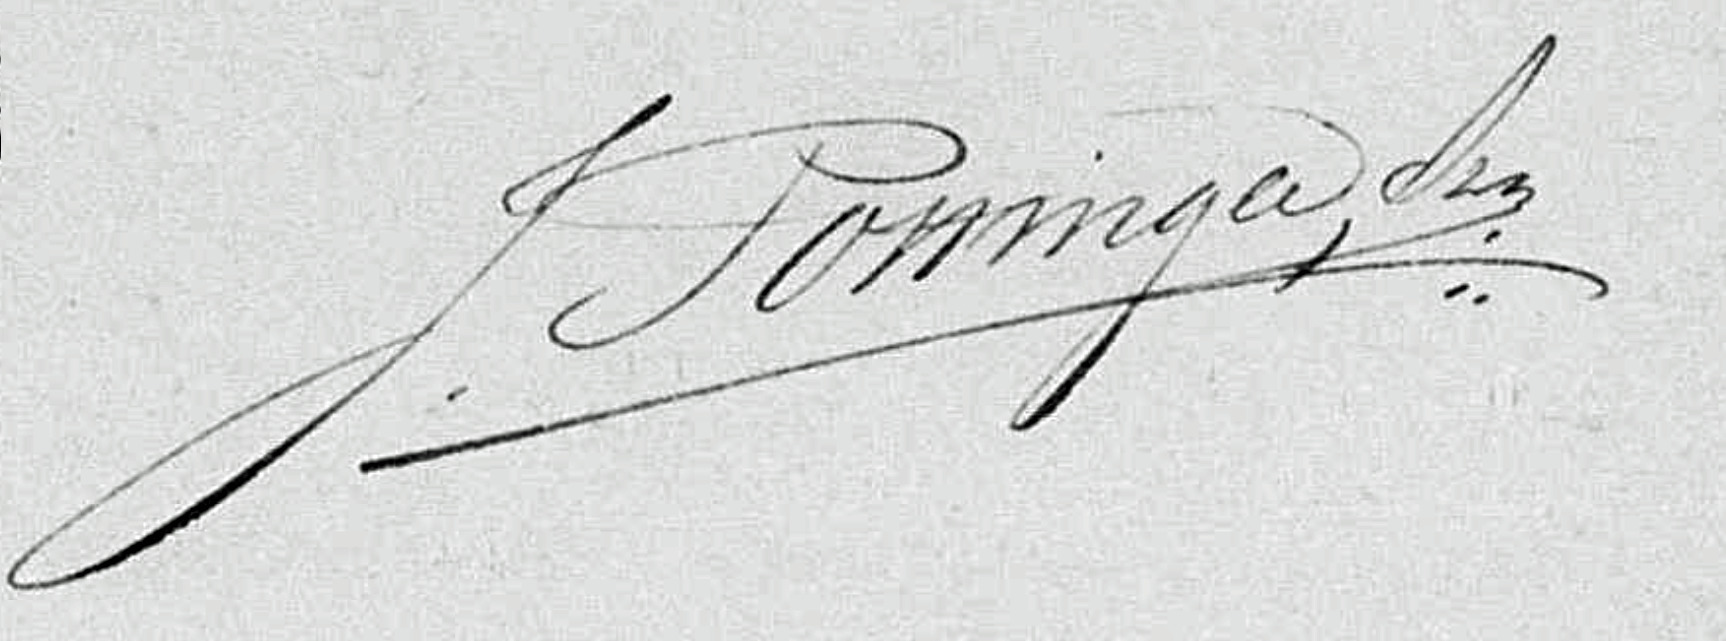
Signature of: johannes pottinga